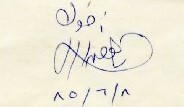
Signature of: nāhiḍ munīr rayyis